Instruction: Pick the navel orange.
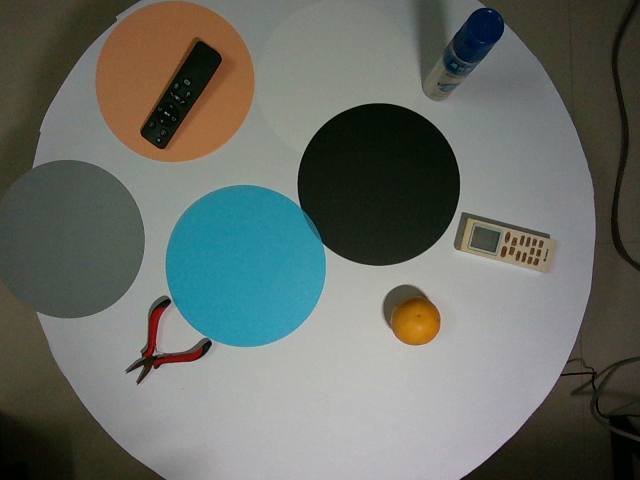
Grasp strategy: vertical